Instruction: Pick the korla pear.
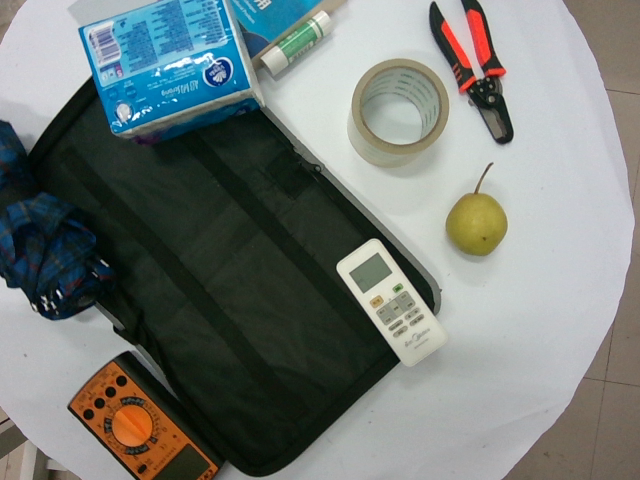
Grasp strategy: vertical